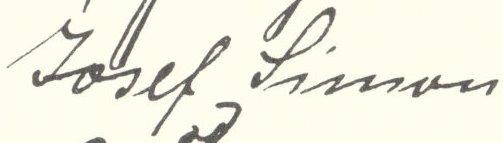
Signature of: josef simon